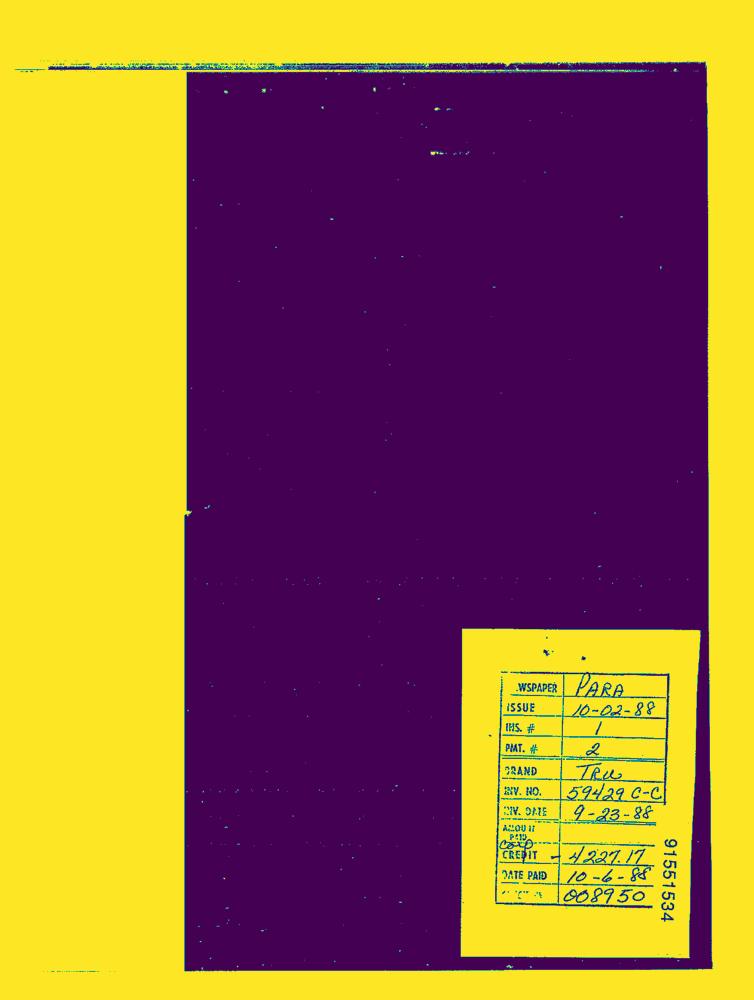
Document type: Invoice-Doc